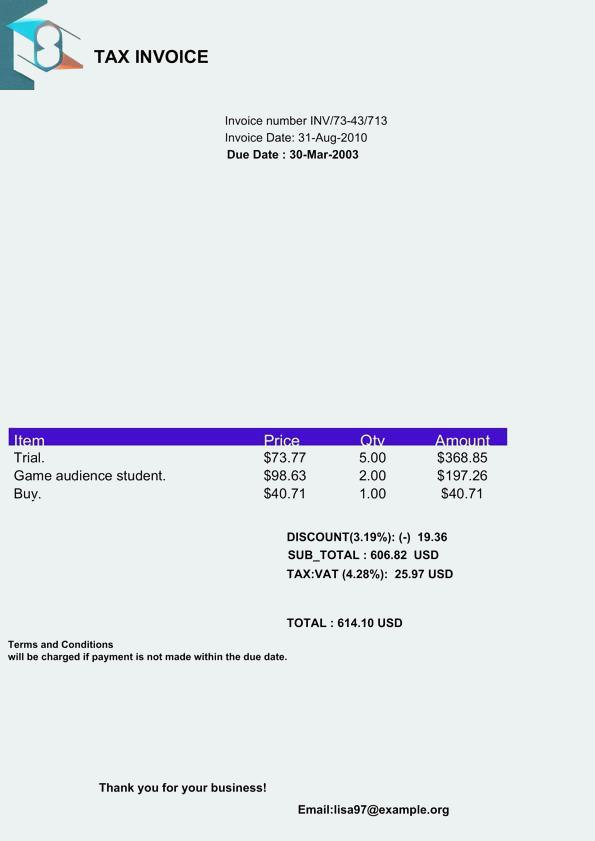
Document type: Invoice